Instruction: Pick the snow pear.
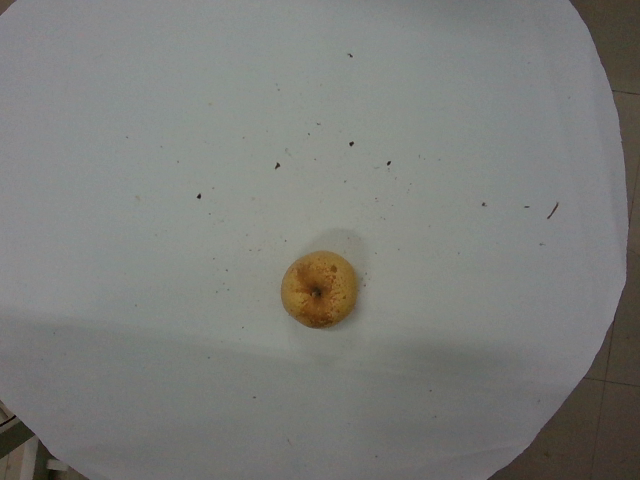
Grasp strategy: vertical